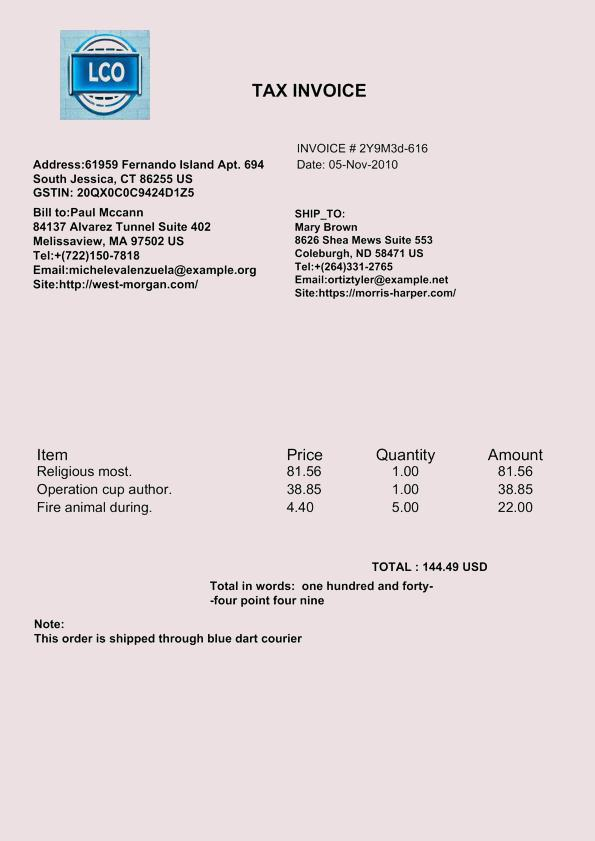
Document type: Invoice